Question: What is the earliest payment due date mentioned in the document?
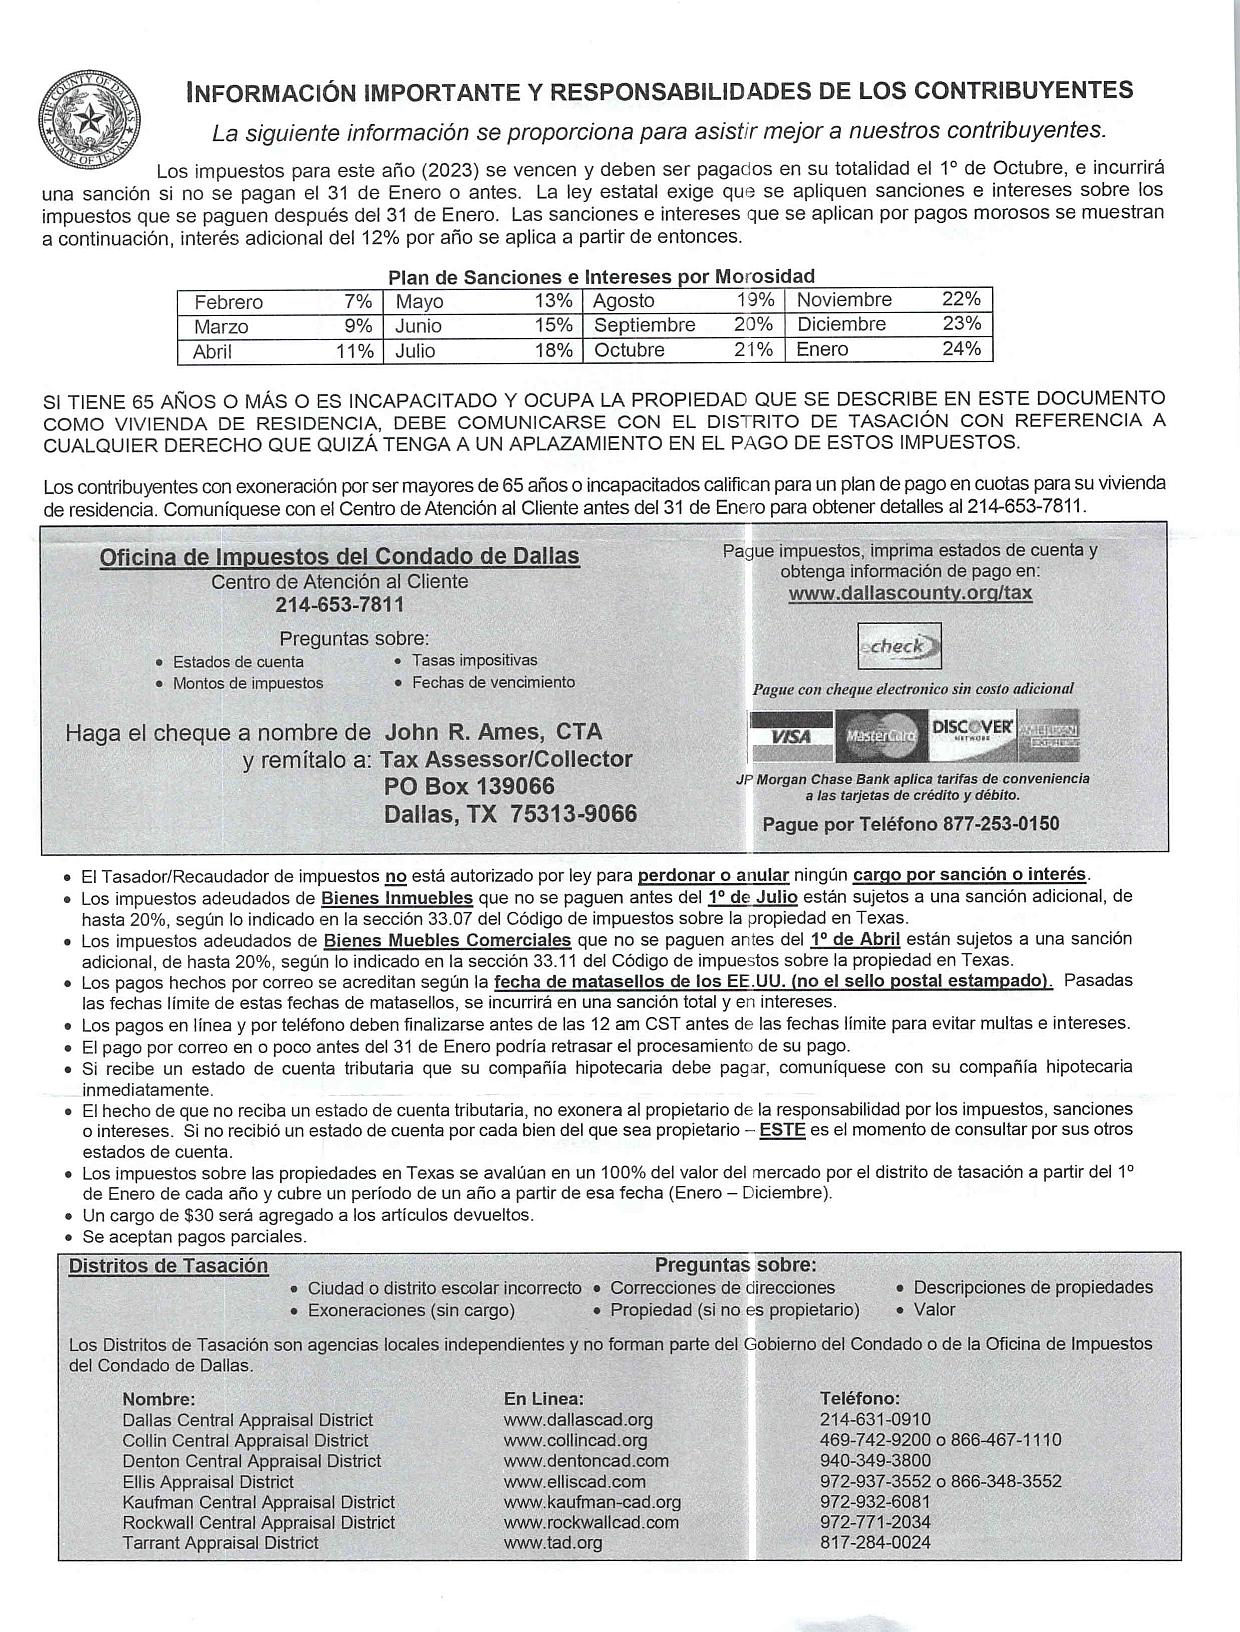
Answer: "1-Oct-23"